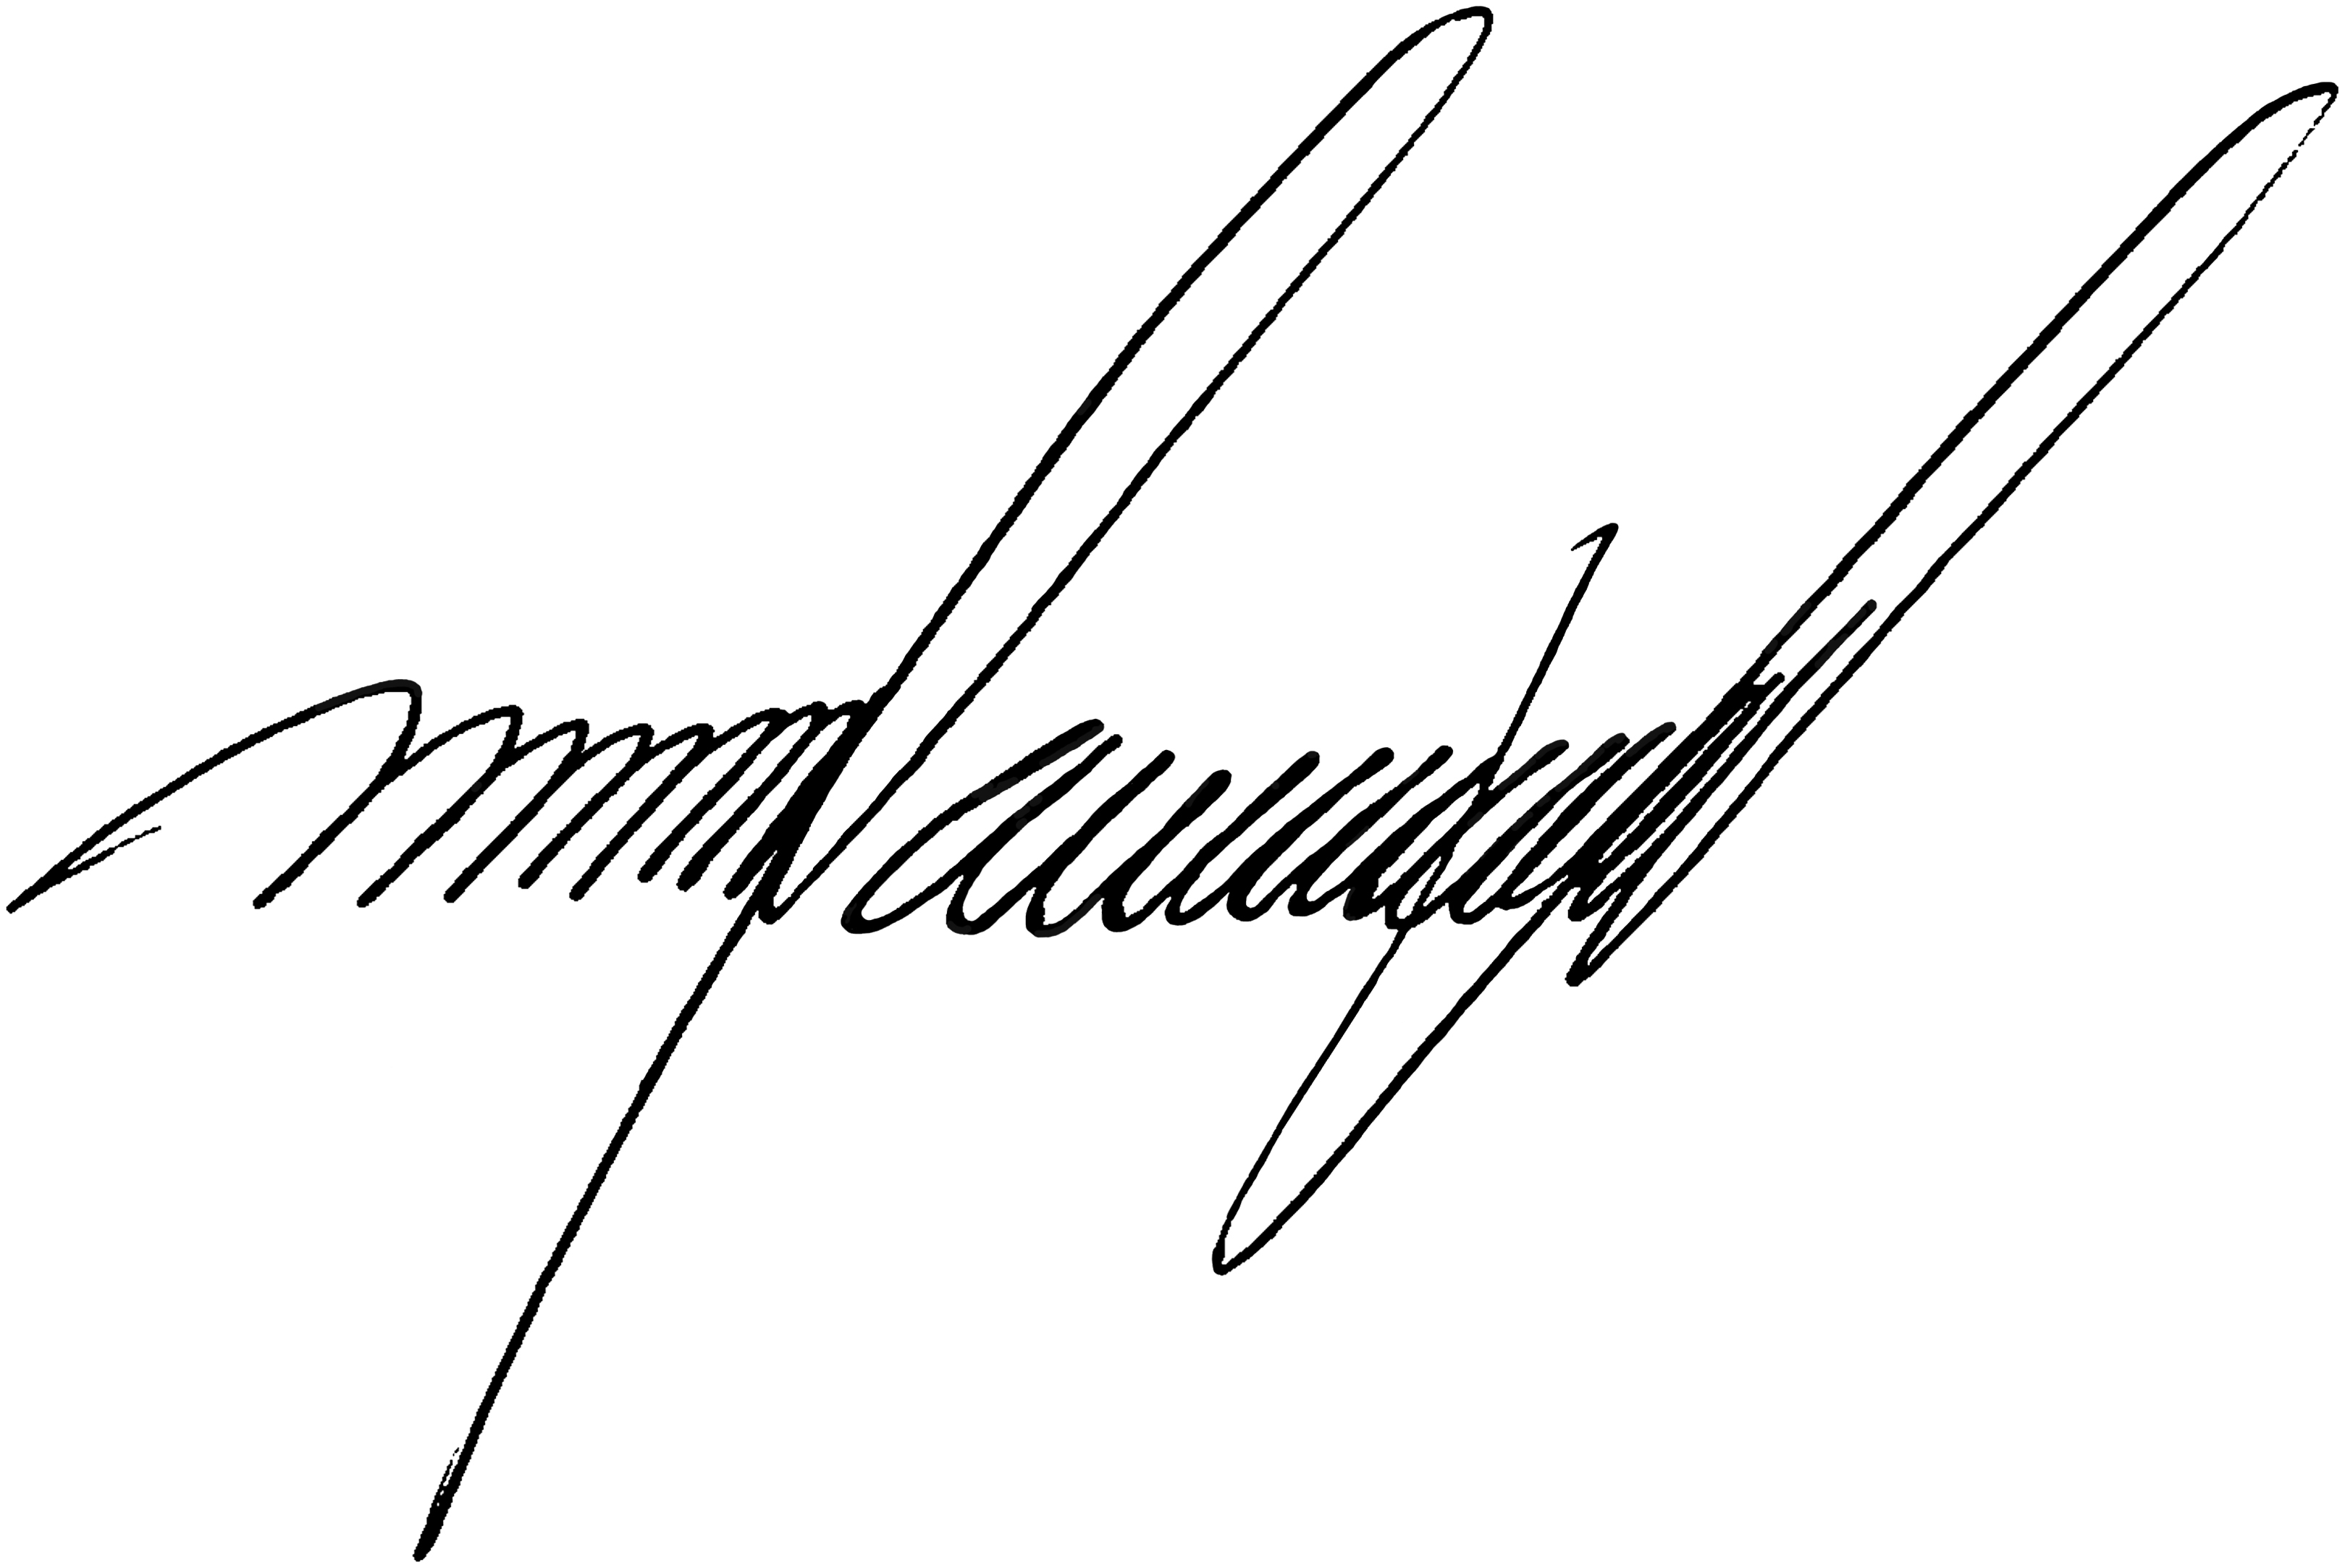
Signature of: maikel moreno